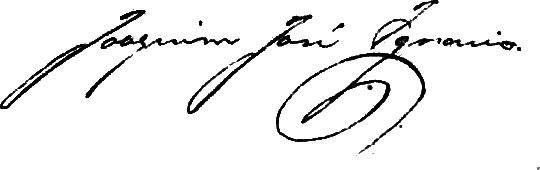
Signature of: joaquim josé inácio viscount of inhaúma